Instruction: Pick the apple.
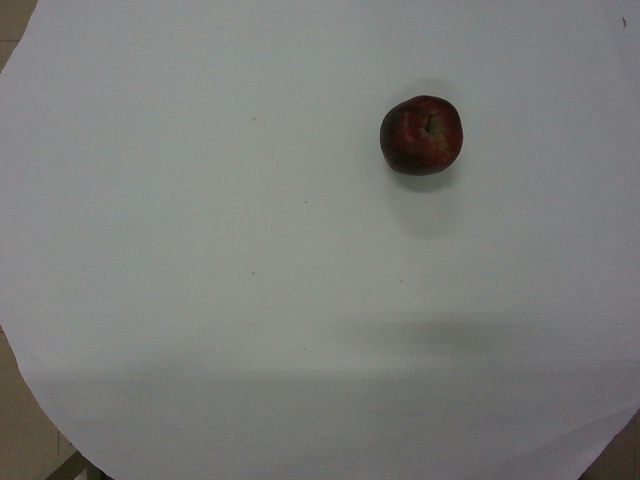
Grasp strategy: vertical